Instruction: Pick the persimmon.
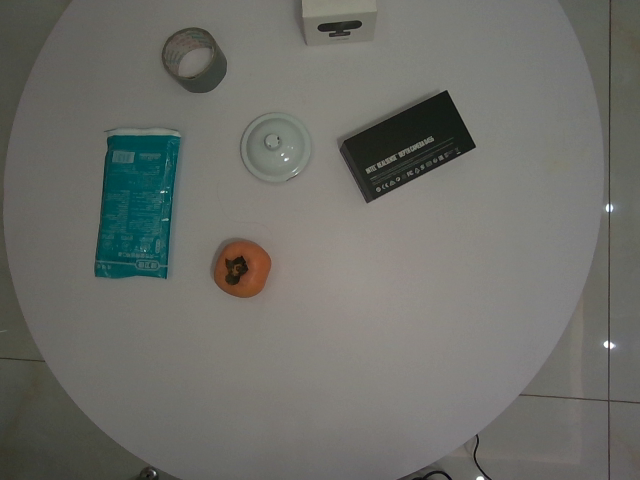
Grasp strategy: vertical